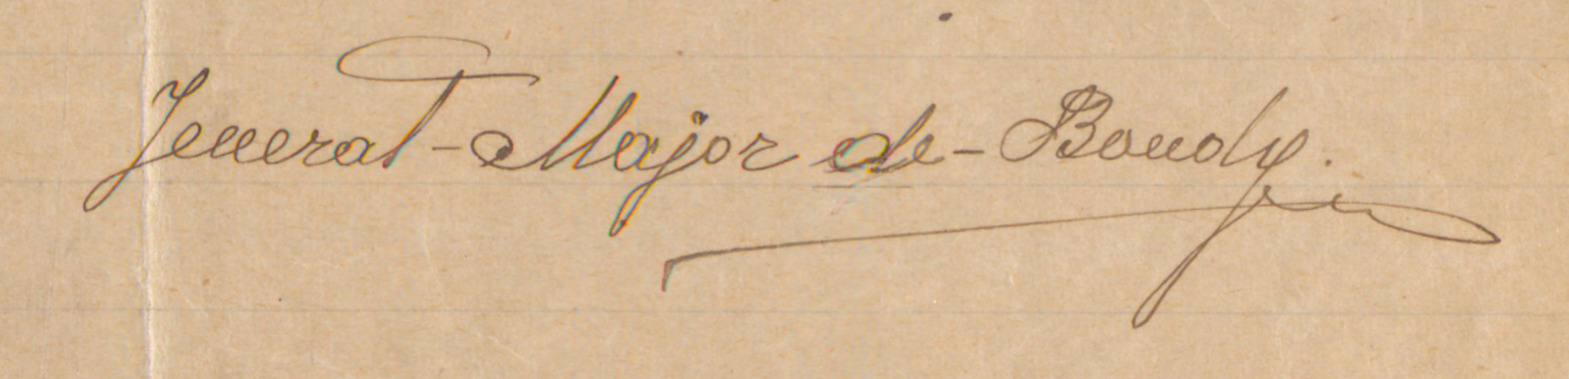
Signature of: q114563786